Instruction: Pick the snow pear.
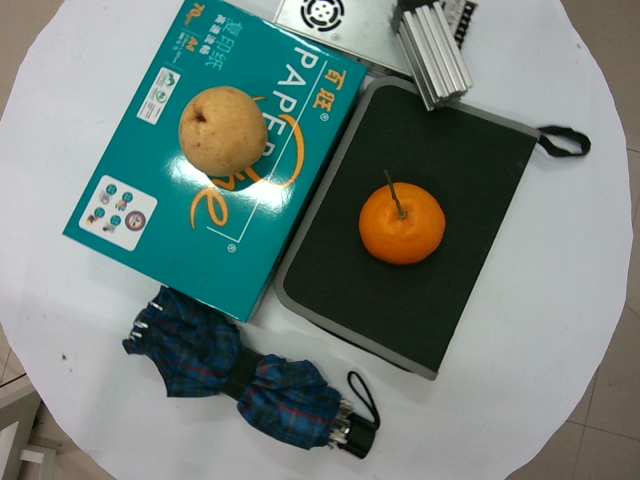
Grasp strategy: vertical